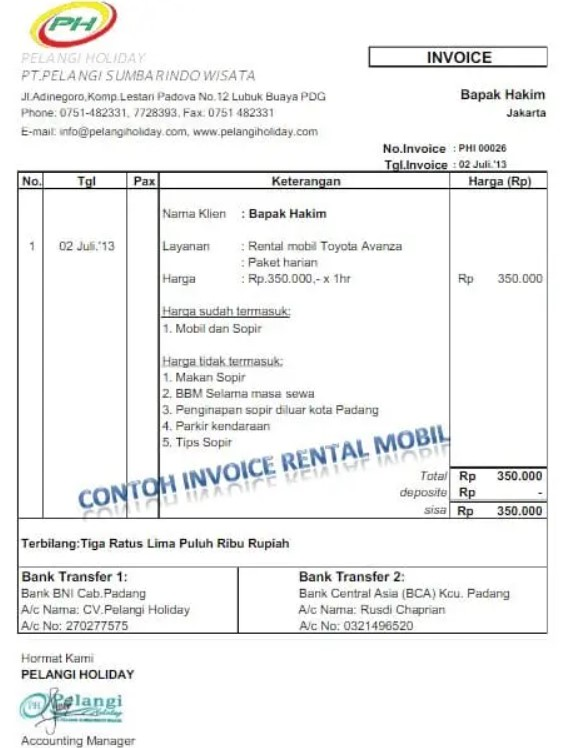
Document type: Invoice